Question: What appears to be the issue?
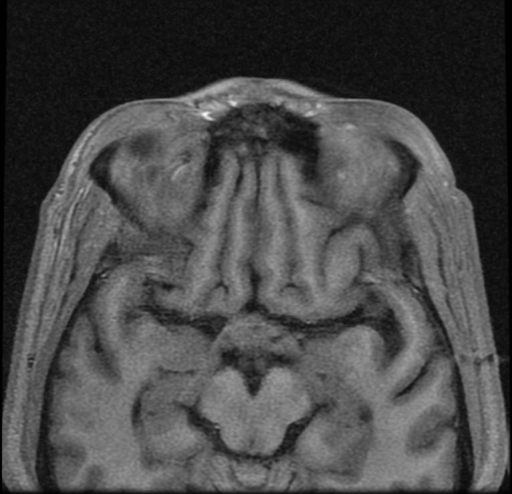
Answer: The findings suggest CT: Large cystic mass in the right cerebellar hemisphere with rounded mural soft tissue nodule.
MR: Cystic right cerebellar hemisphere mass with enhancing mural nodule.. Fluid attenuation mass in the right cerebellar hemisphere with mural soft tissue nodule.. The patient might have a history of 33 year old male with increasing headaches and dizziness..